Question: How does the patient history play a role?
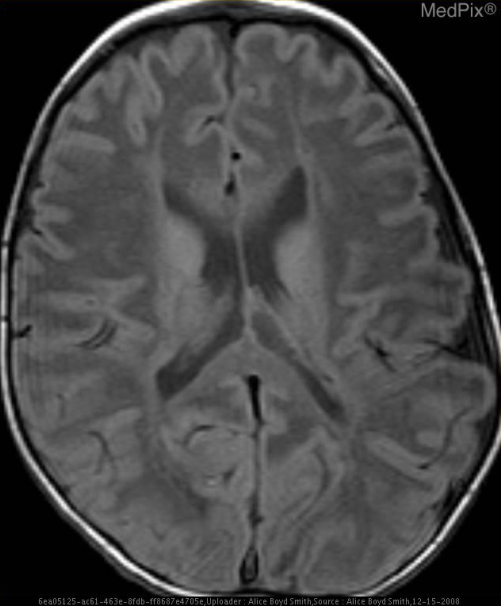
Answer: The patient's history of 2 y.o. girl whose parents noted irritability in early neonatal course.  This improved by 5 months of age when patient was noted to be hypotonic.

She was also diagnosed in infancy with cortical blindness and has developmentally delay.  Head size noted to be large. is key in understanding the case.